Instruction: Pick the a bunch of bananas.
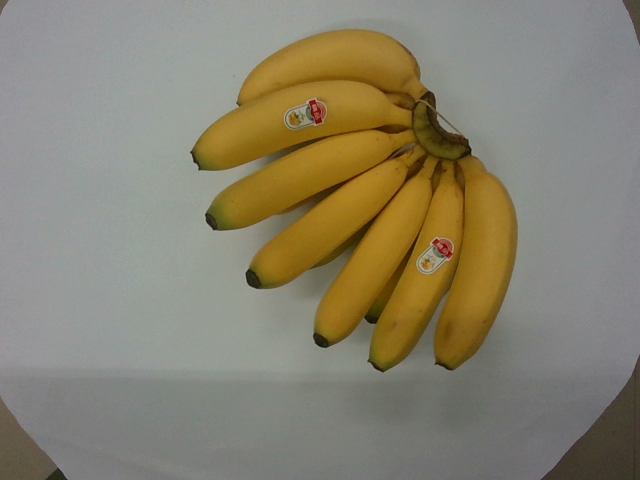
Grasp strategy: vertical